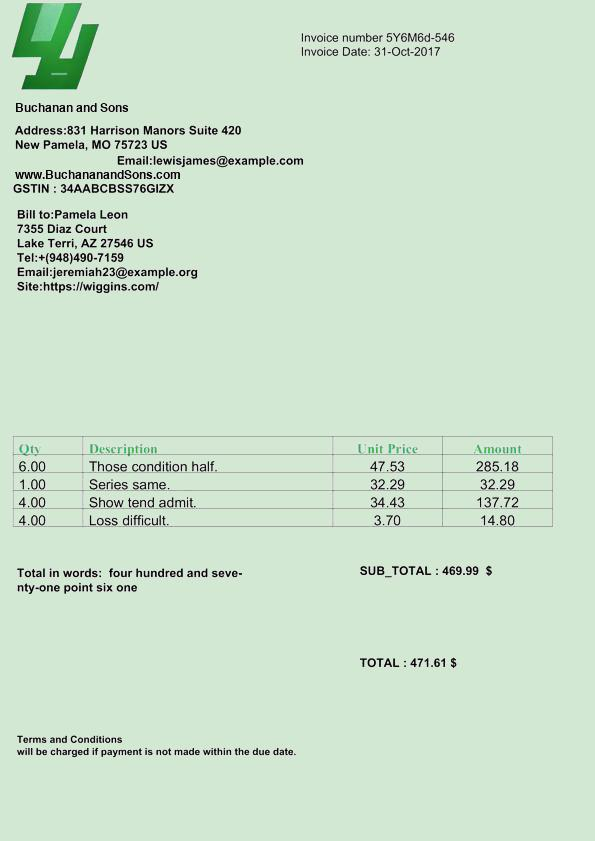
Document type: Invoice